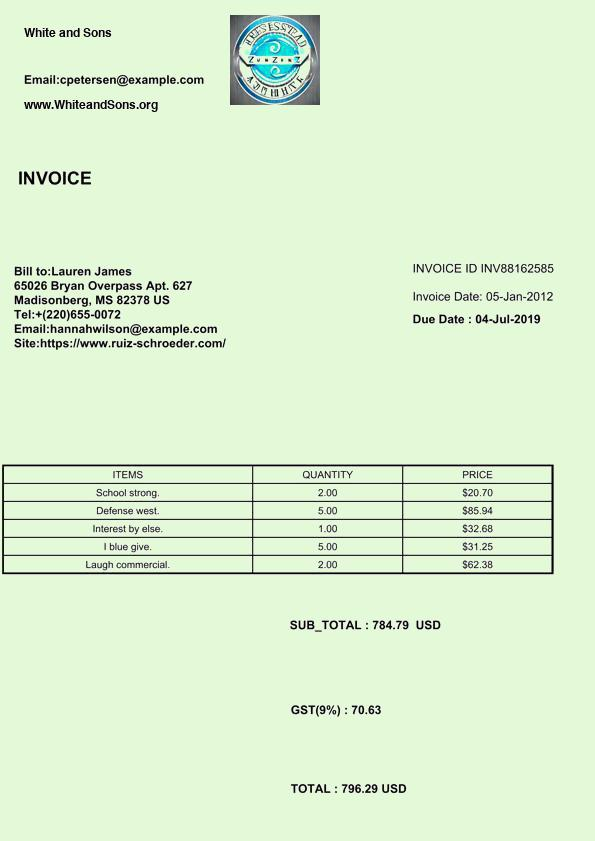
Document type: Invoice